Question: What jurisdiction, city, or county is the document associated with?
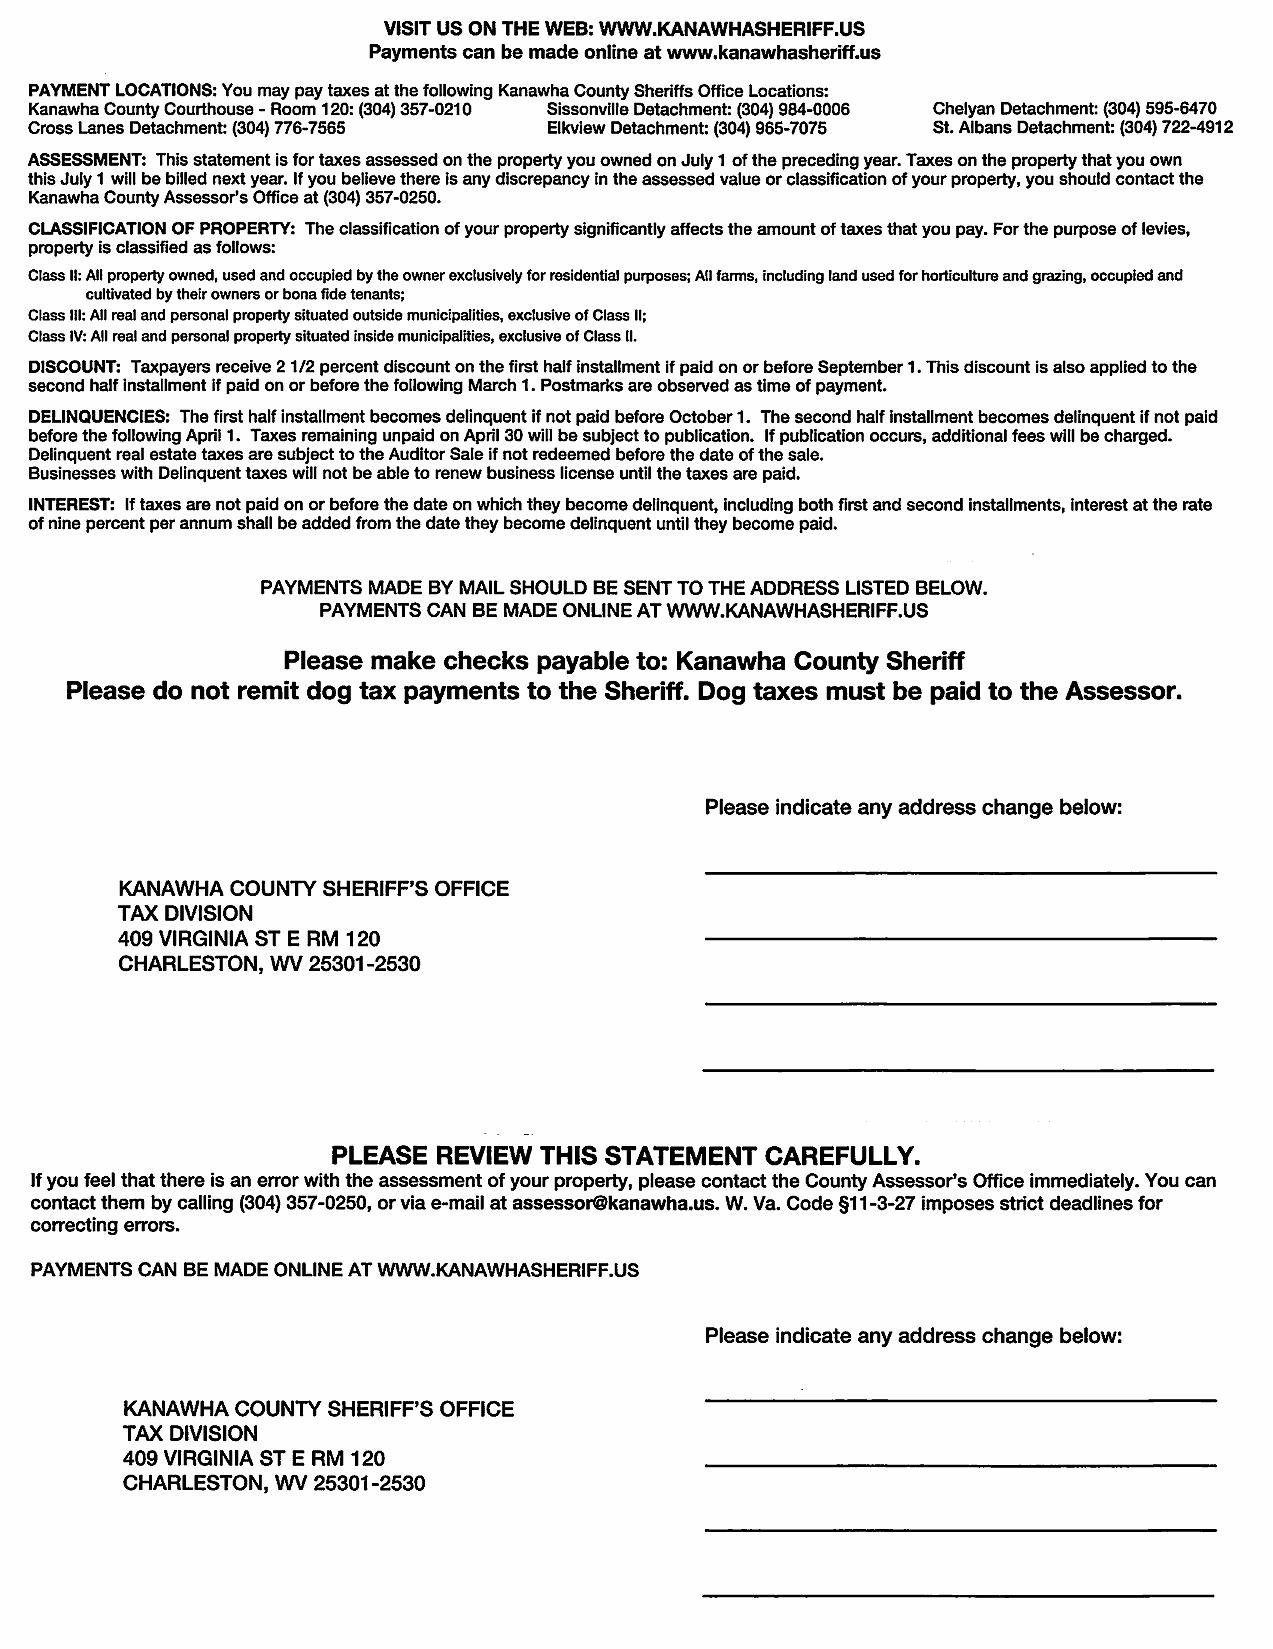
Answer: "Kanawha County"